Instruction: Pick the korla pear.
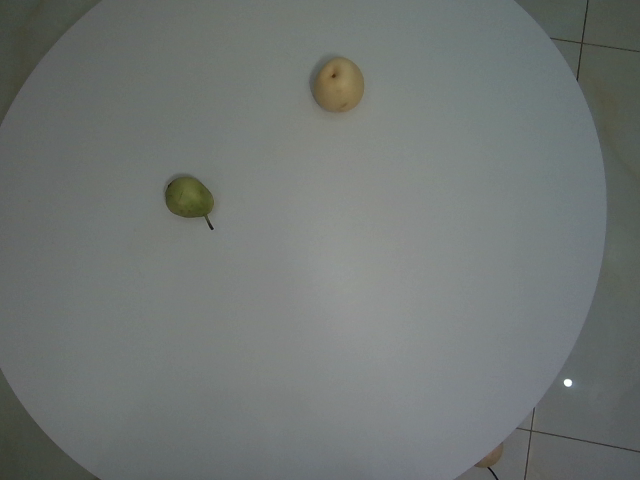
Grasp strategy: vertical